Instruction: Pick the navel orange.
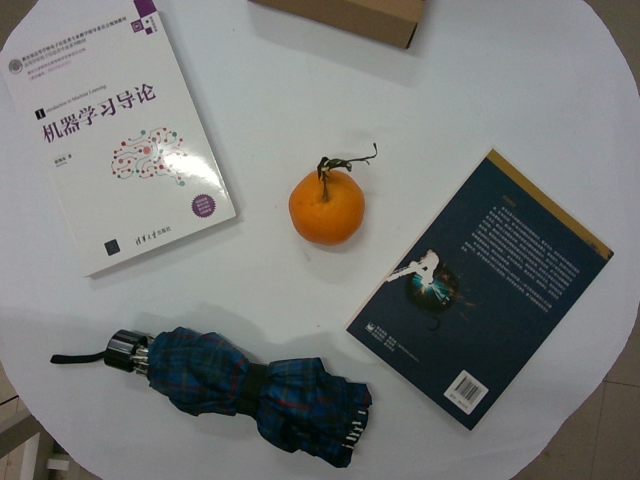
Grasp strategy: vertical